Question: What is the appraised value of the property as recorded in the document?
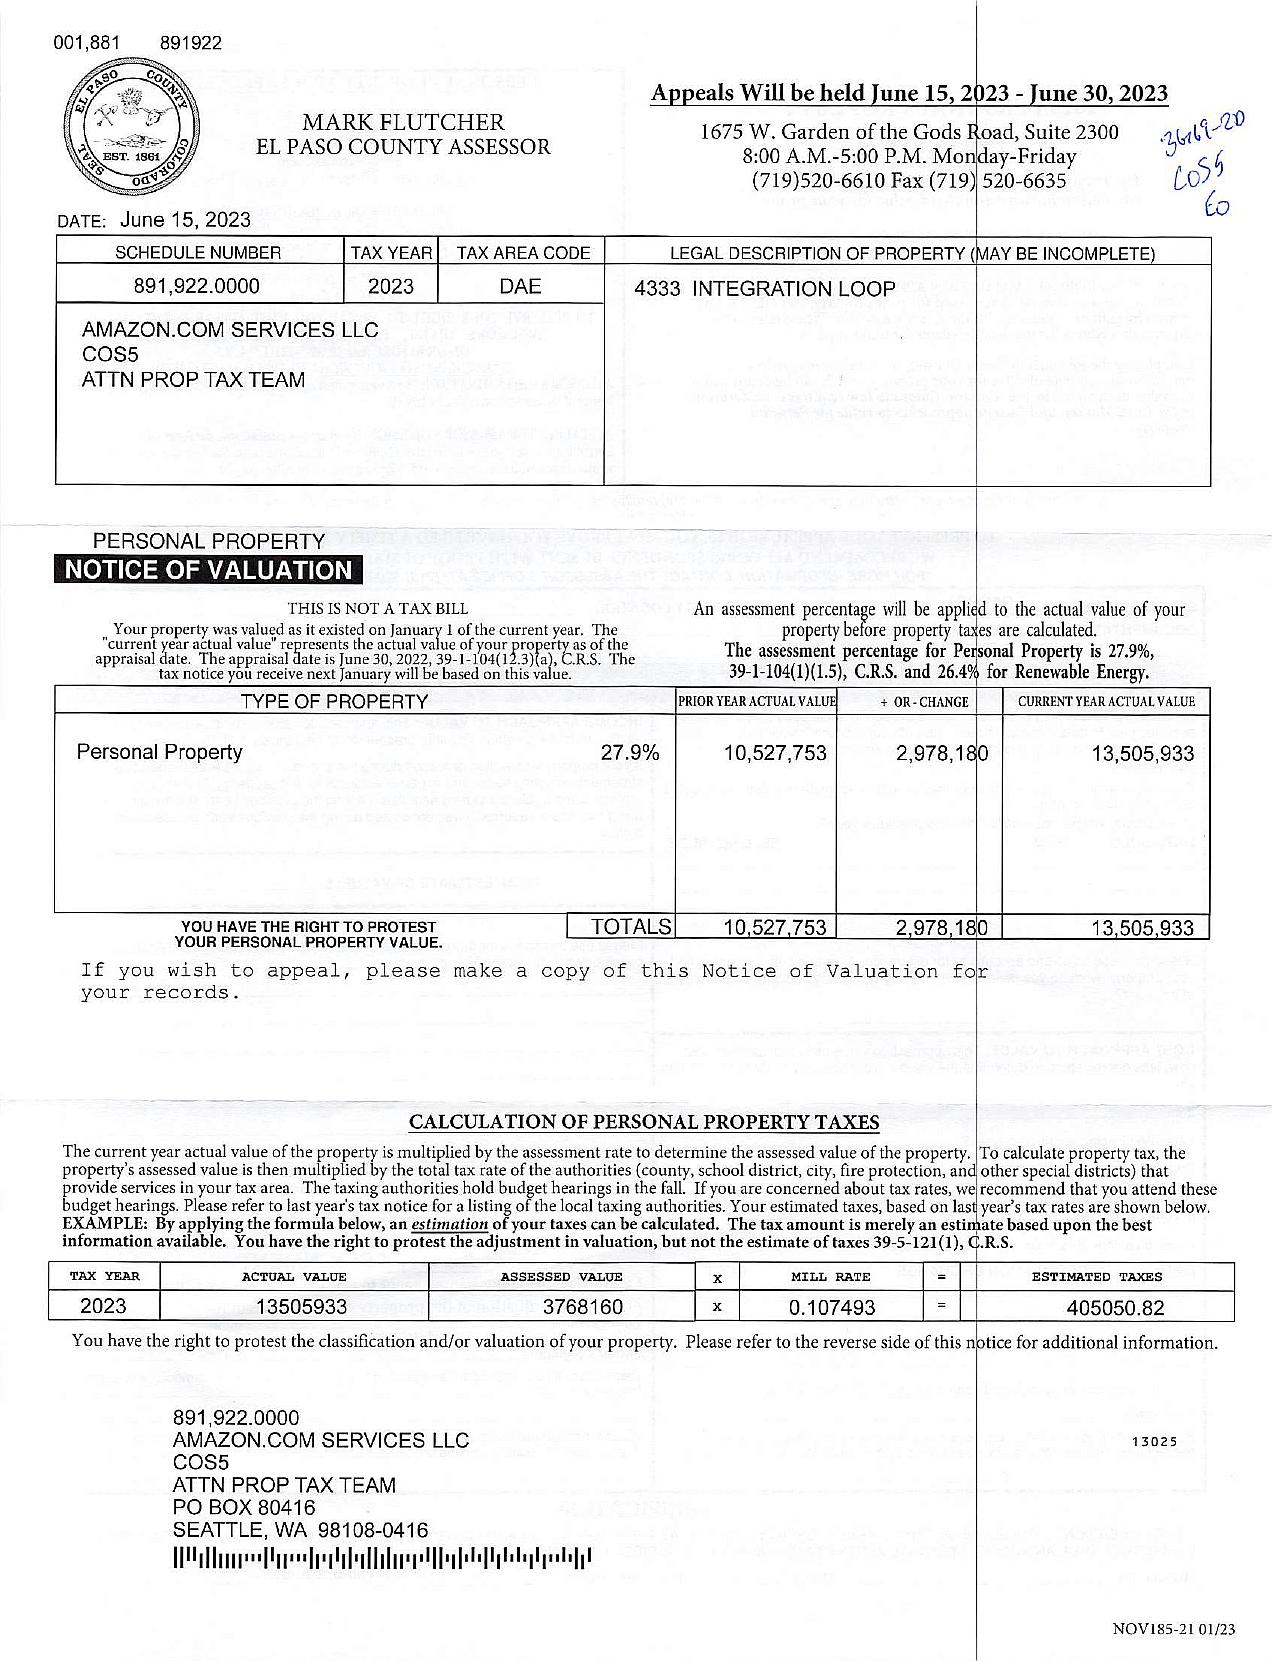
Answer: "13,505,933"